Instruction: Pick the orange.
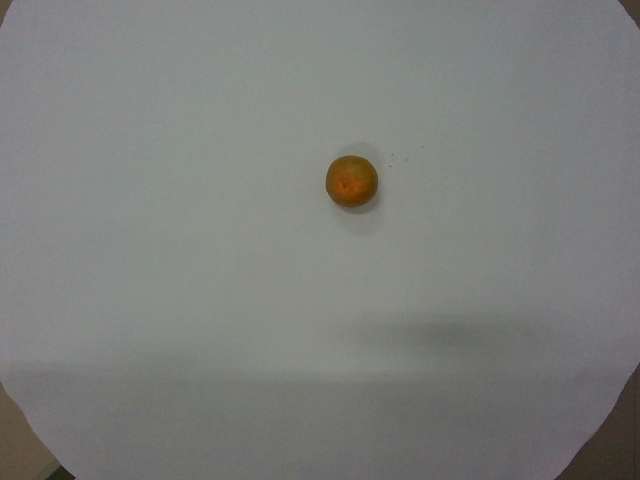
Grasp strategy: vertical